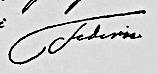
Signature of: frederick ii of prussia